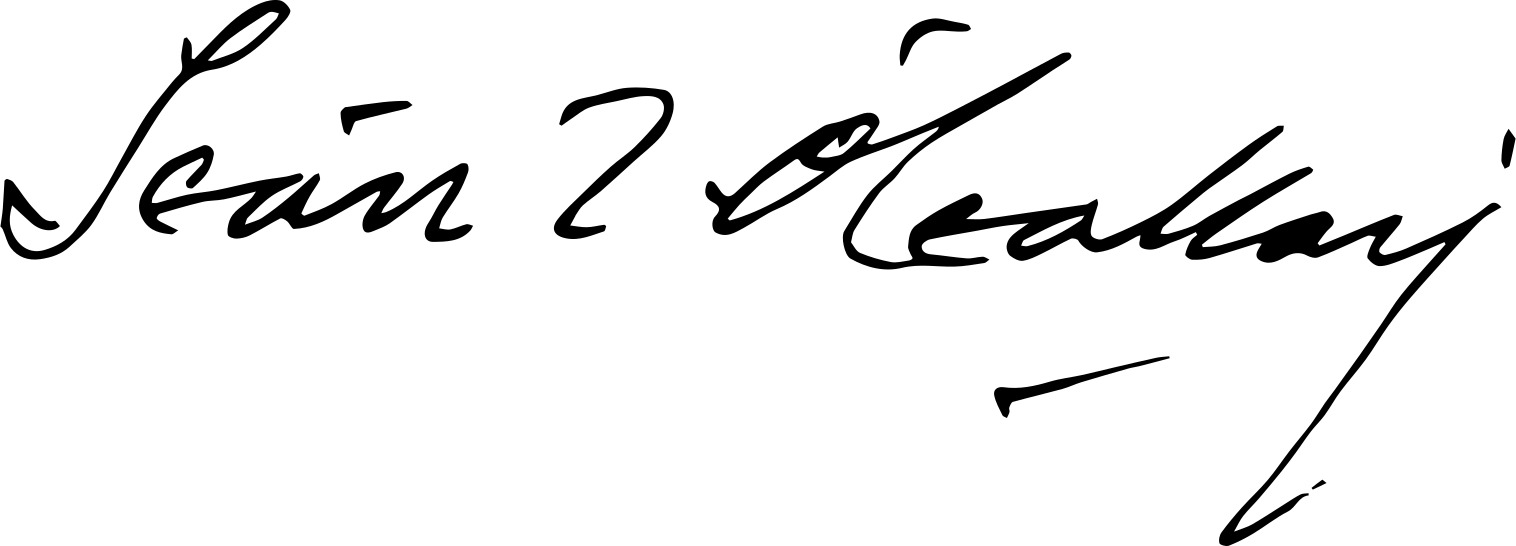
Signature of: seán t o kelly